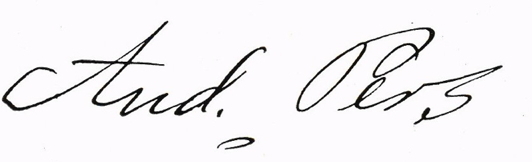
Signature of: anders pers